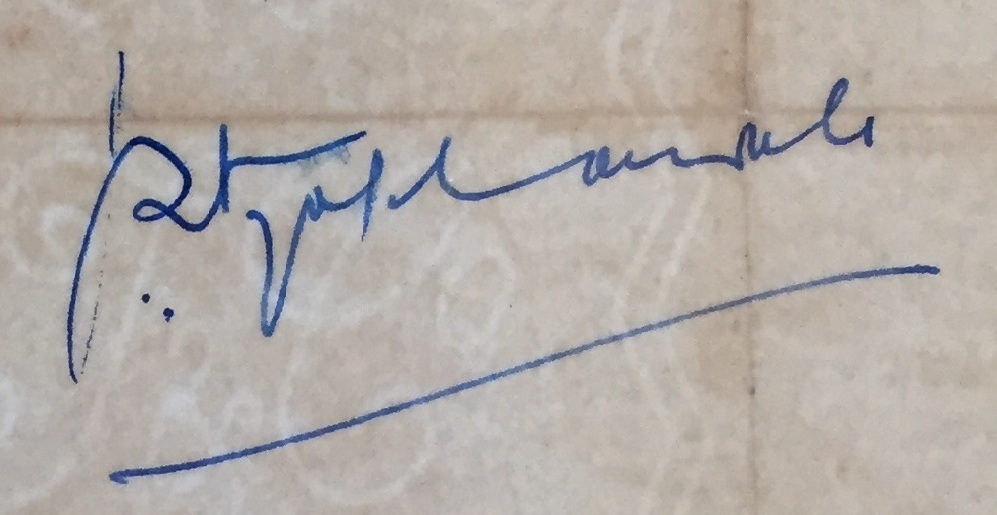
Signature of: john kotelawala